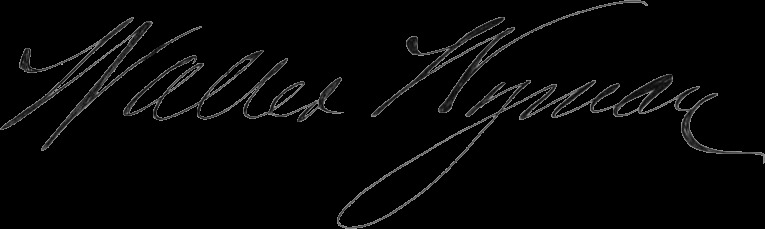
Signature of: walter wyman